Question: In what way does the history help explain the case?
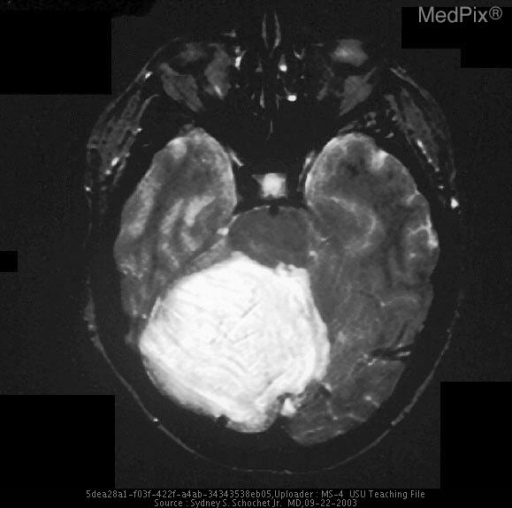
Answer: The patient's history of This 56 year old woman had breast carcinoma for which she  had bilateral mastectomies six years apart. She also had a thyroidectomy in her twenties. Six years after the second mastectomy, she developed gait unsteadiness that progressed to the point that she was unable to walk. is key in understanding the case.